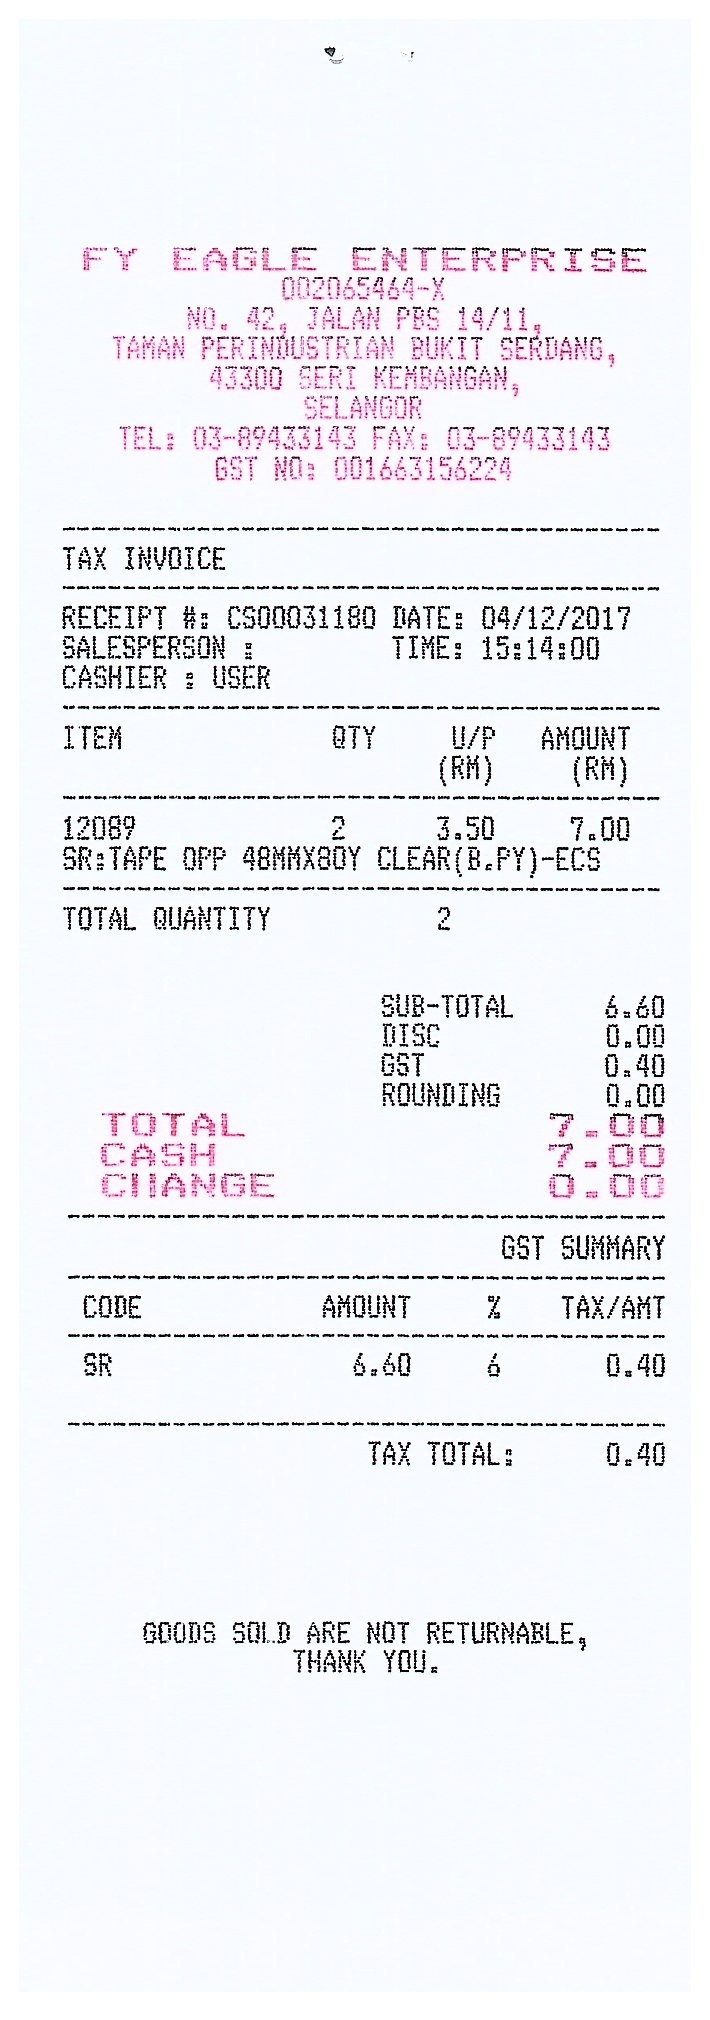
FY EAGLE ENTERPRISE
002065464-X
NO. 42, JALAN PBS 14/11,
TAMAN PERINDUSTRIAN BUKIT SERDANG,
43300 SERI KEMBANGAN,
SELANGOR
TEL: 03-89433143 FAX: 03-89433143
GST NO: 001663156224
TAX INVOICE
RECEIPT #: CS00031180 DATE: 04/12/2017
SALESPERSON:
TIME: 15:14:00
CASHIER: USER
ITEM
QTY
U/P
AMOUNT
(RM)
(RM)
12089
2
3.50
7.00
SR: TAPE OPP 48MMX80Y CLEAR(B.PY)-ECS
TOTAL QUANTUTY
2
SUB-TOTAL
6.60
DISC
0.00
GST
0.40
ROUNDING
0.00
TOTAL
7.00
CASH
7.00
CHANGE
0.0
GST SUMMARY
CODE
AMOUNT
%
TAX/AMT
SR
6.60
6
0.40
TAX TOTAL:
0.40
GOODS SOLD ARE NOT RETURNABLE,
THANK YOU.